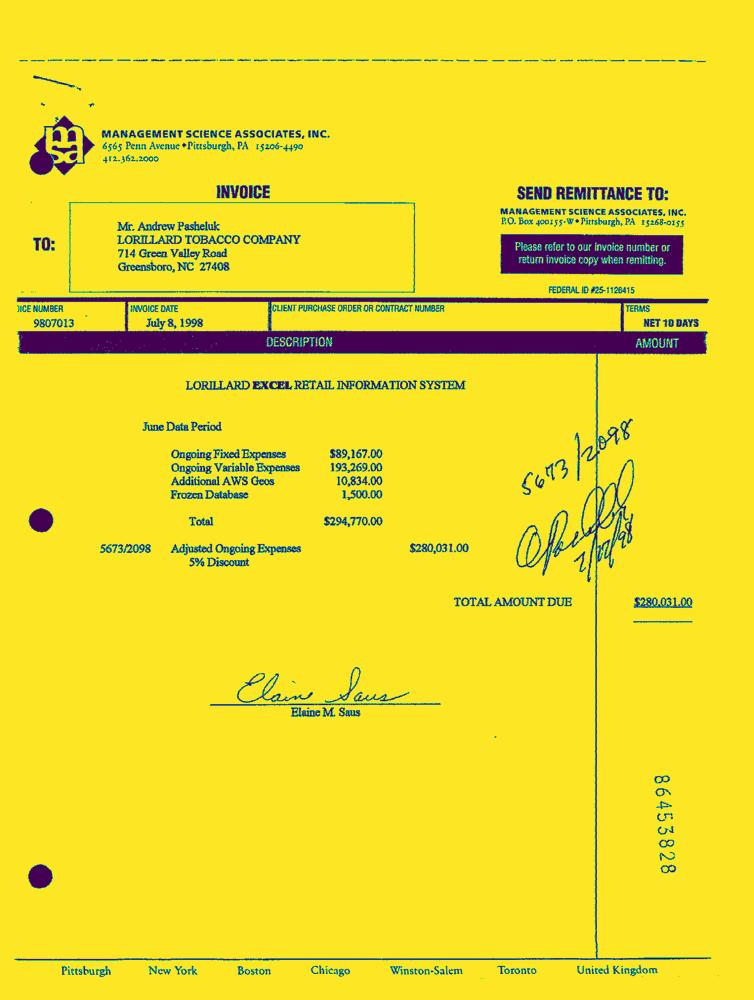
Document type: Invoice-Doc